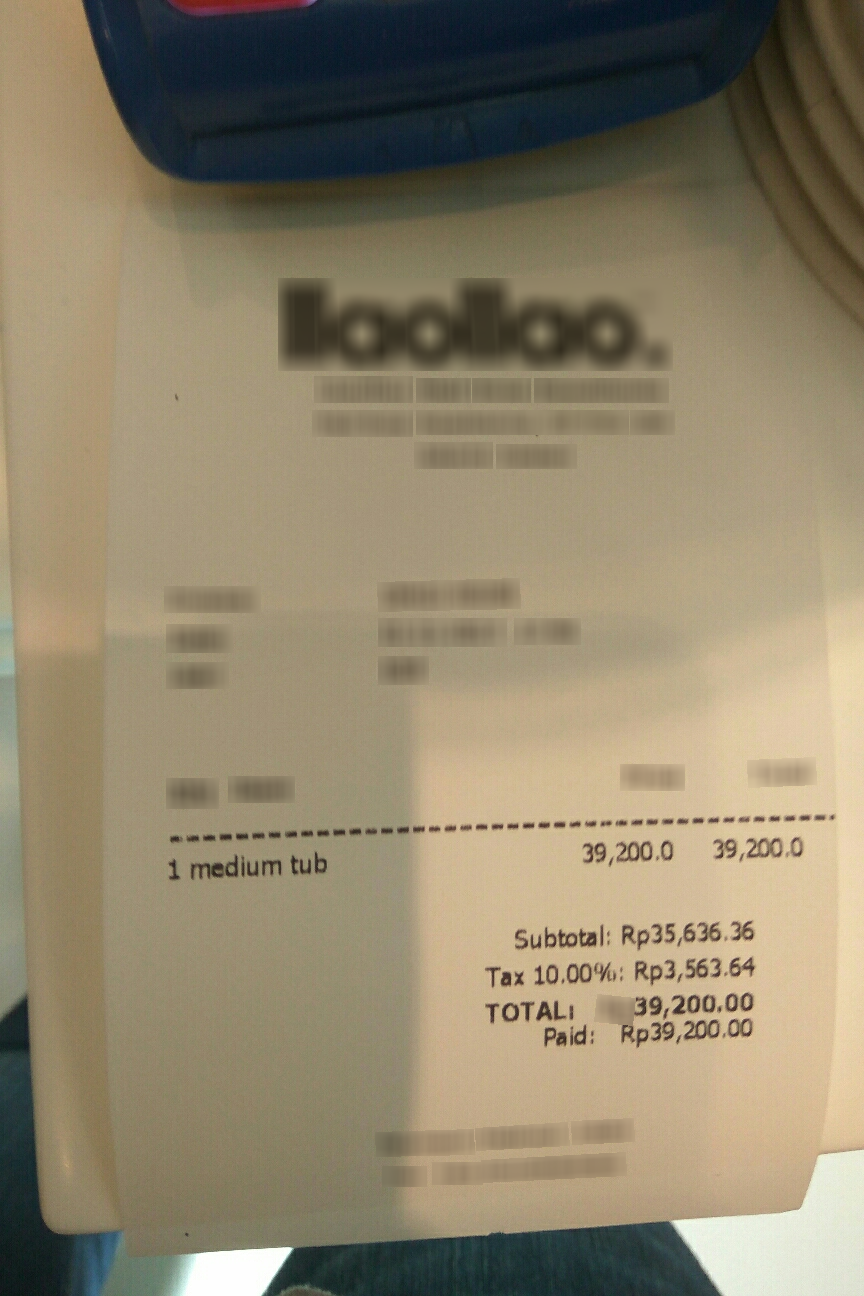
Number of items: 4
Subtotal: Rp 35,636.36
Tax: Rp 3,563.64
Total: 39,200,00
OCR text regions:
text: Subtotal:
text: Rp 35,636.36
text: Tax
text: 10.00%:
text: Rp 3,563.64
text: TOTAL:
text: 39,200,00
text: Paid:
text: Rp 39,200.00
text: 1
text: medium
text: tub
text: 39,200.0
text: 39,200.0